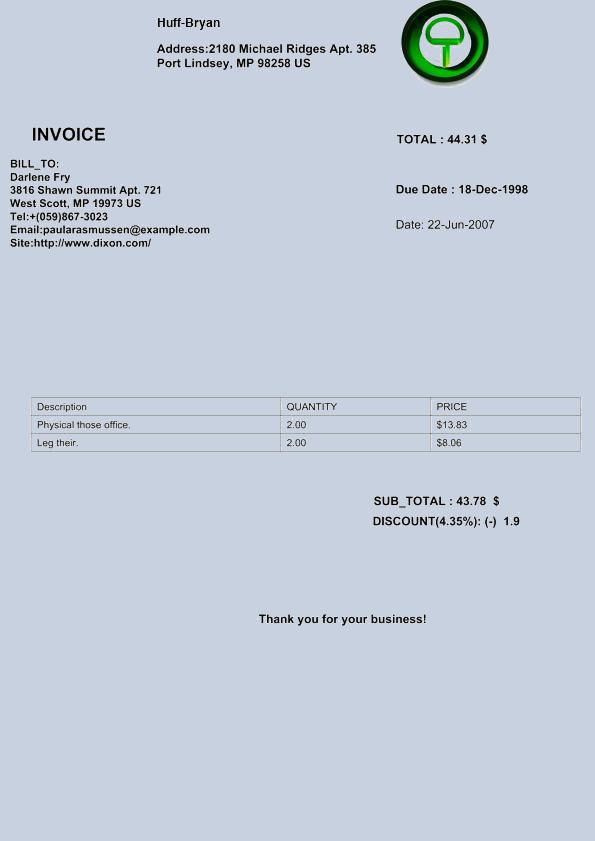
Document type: Invoice